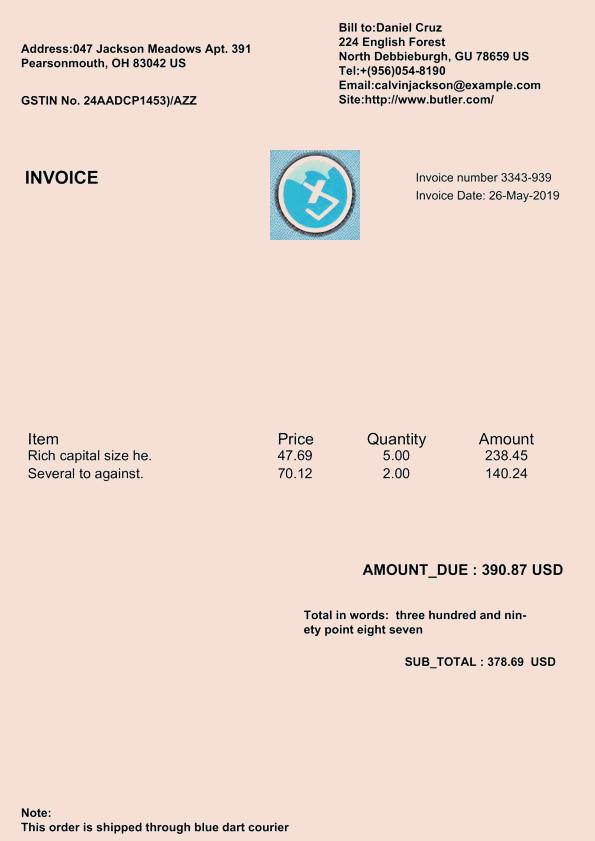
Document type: Invoice